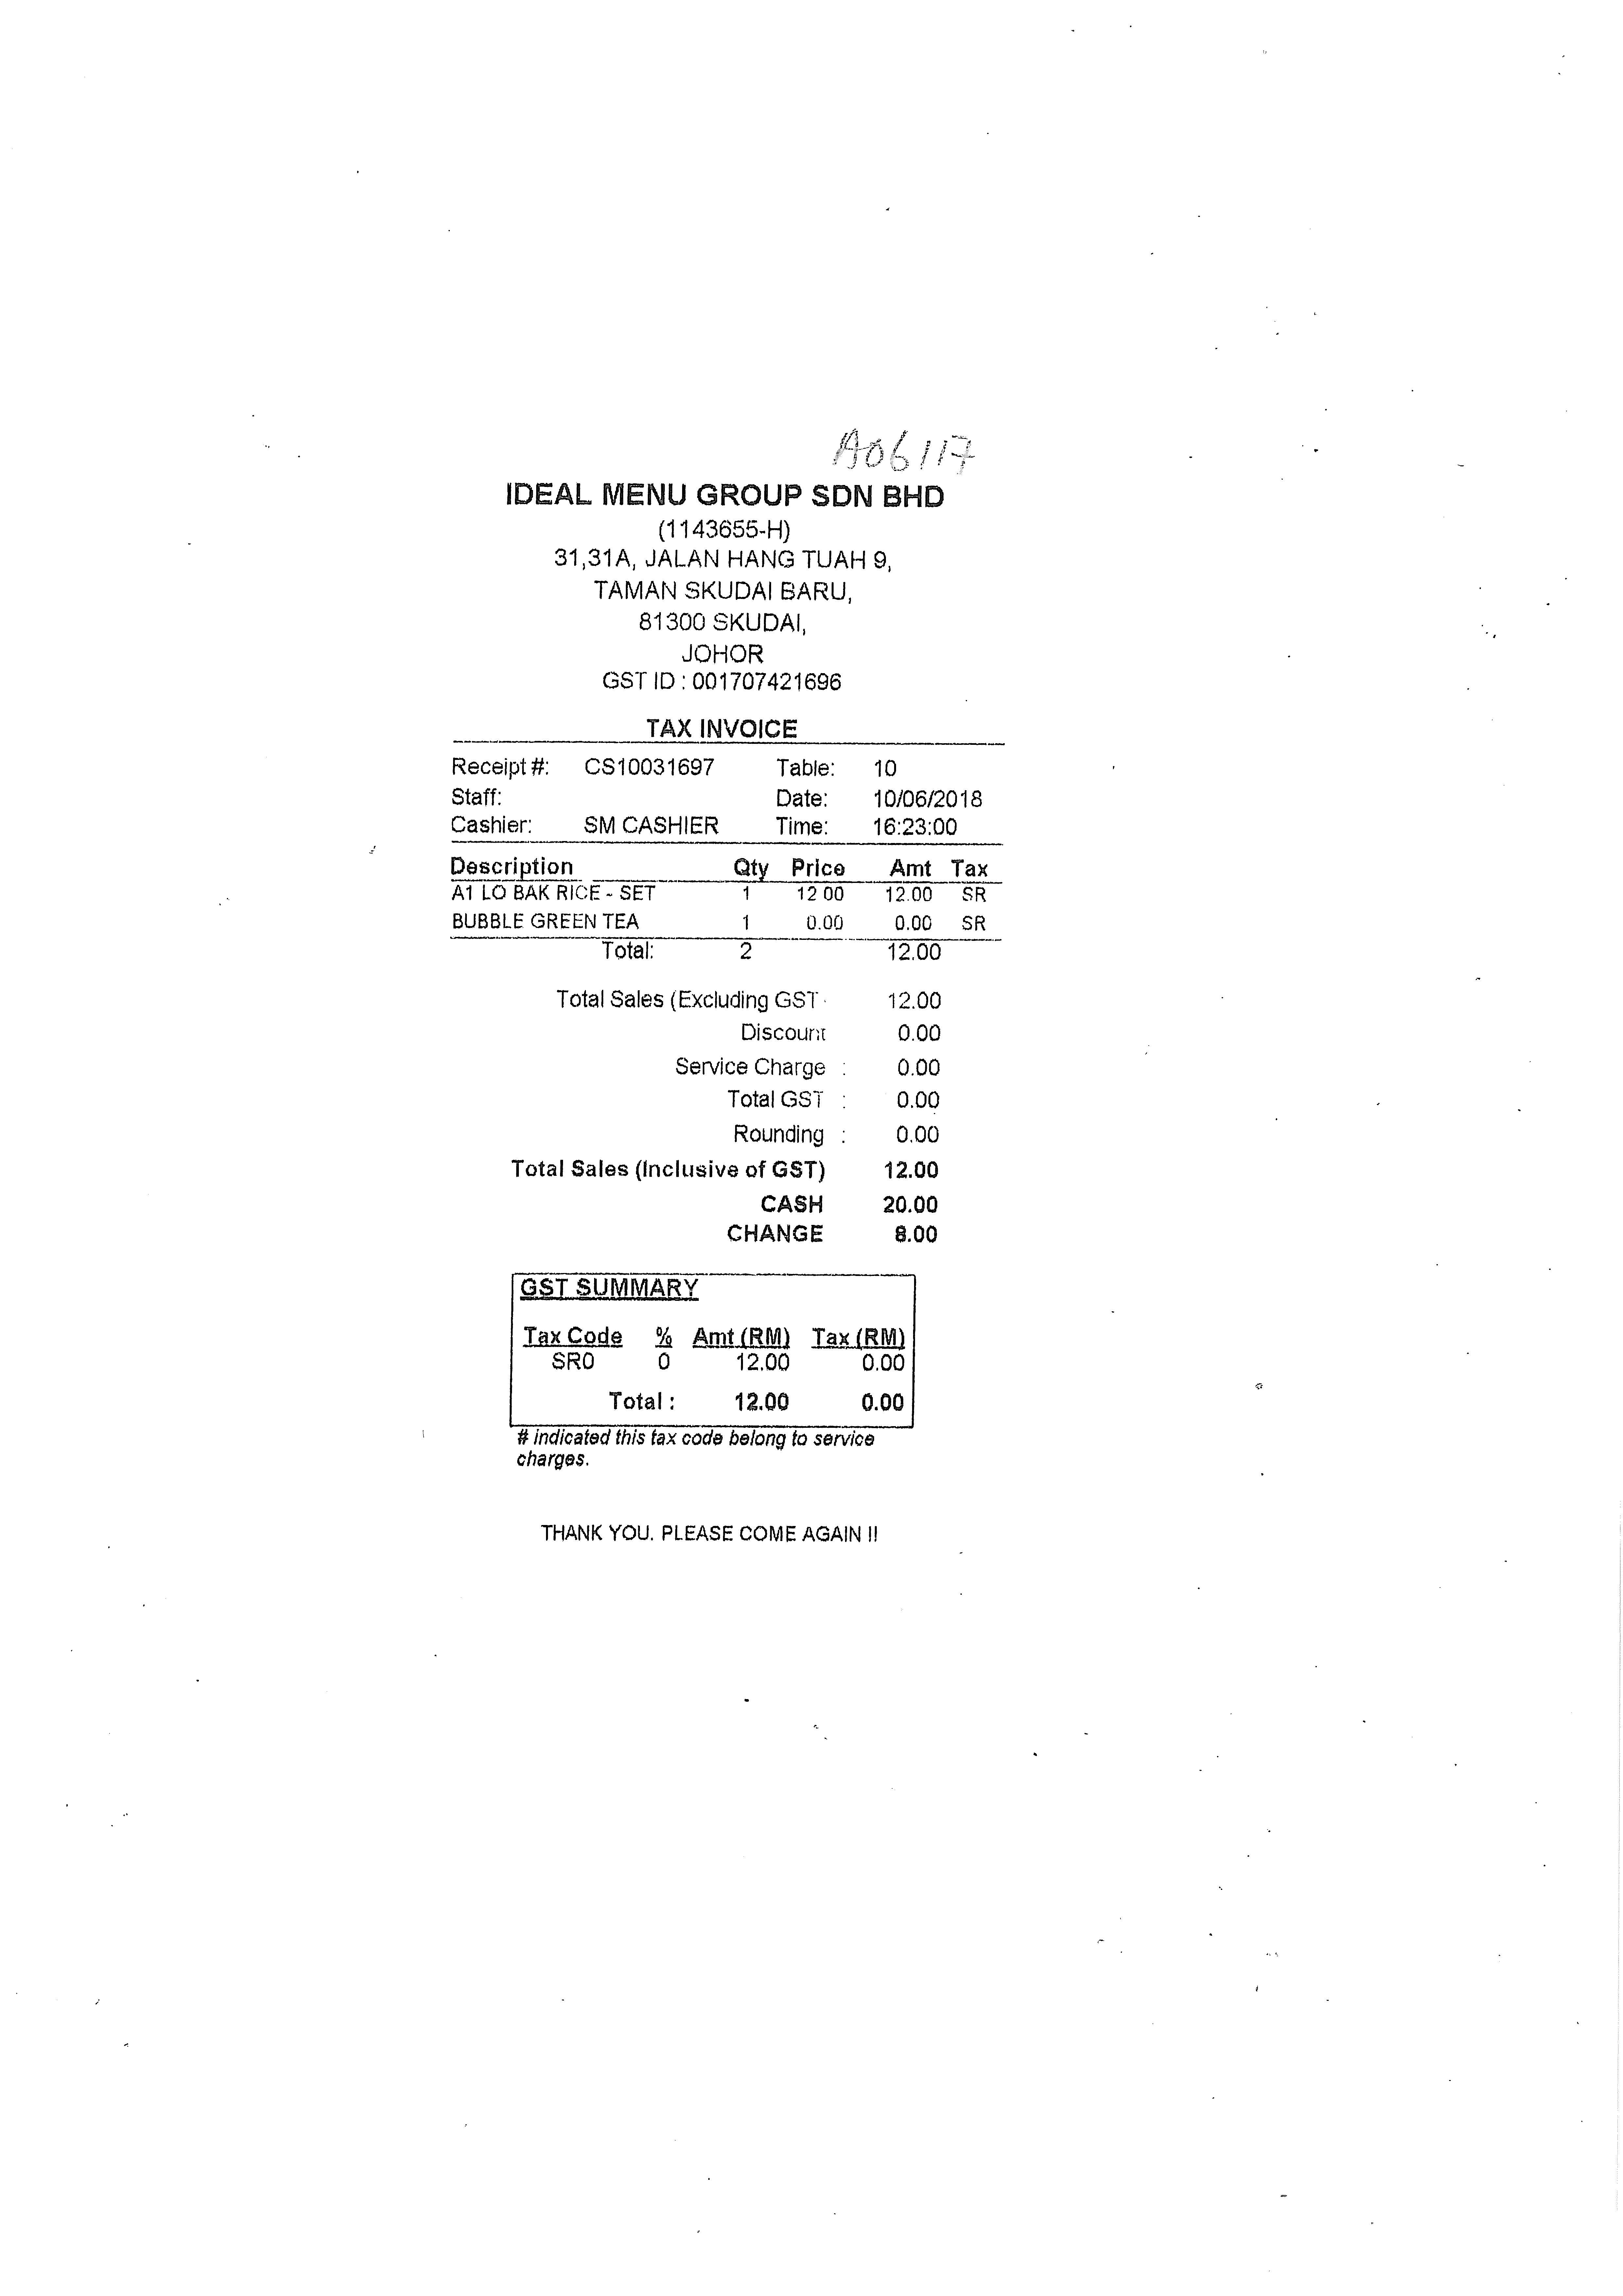
IDEAL MENU GROUP SDN BHD
(1143655-H)
31,31A, JALAN HANG TUAH 9,
TAMAN SKUDAI BARU,
81300 SKUDAI,
JOHOR
GST ID : 001707421696
TAX INVOICE
RECEIPT#:
CS10031697
STAFF:
CASHIER:
SM CASHIER
TABLE:
10
DATE:
10/06/2018
TIME:
16:23:00
DESCRIPTION
QTY
PRICE
AMT
TAX
A1 LO BAK RICE - SET
1
12.00
12.00
SR
BUBBLE GREEN TEA
1
0.00
0.00
SR
TOTAL:
2
12.00
TOTAL SALES (EXCLUDING GST
12.00
DISCOUNT
0.00
SERVICE CHARGE :
0.00
TOTAL GST :
0.00
ROUNDING :
0.00
TOTAL SALES (INCLUSIVE OF GST)
12.00
CASH
20.00
CHANGE
8.00
GST SUMMARY
TAX CODE
SR0
%
0
AMT (RM)
12.00
TAX (RM)
0.00
TOTAL :
12.00
0.00
# INDICATED THIS TAX CODE BELONG TO SERVICE
CHARGES.
THANK YOU. PLEASE COME AGAIN !!